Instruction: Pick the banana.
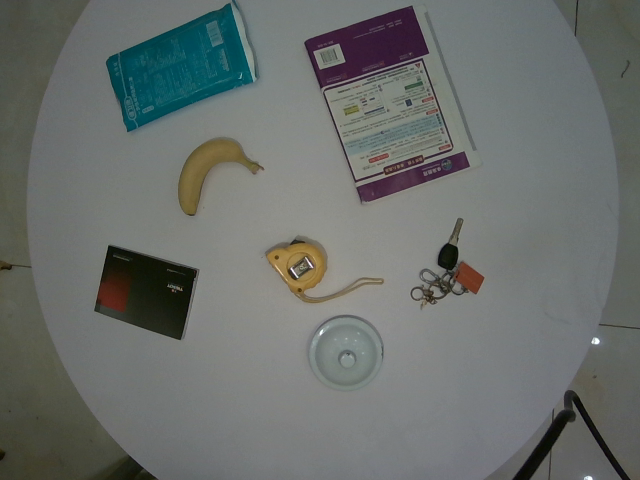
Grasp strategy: vertical